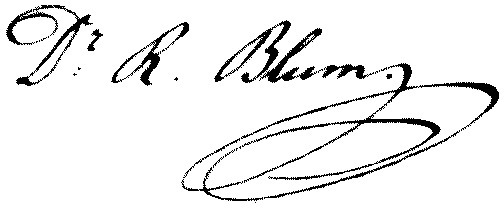
Signature of: johann reinhard blum